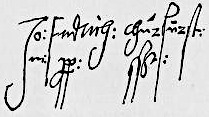
Signature of: john frederick i